Question: What is the assessed value of the property as noted in the document?
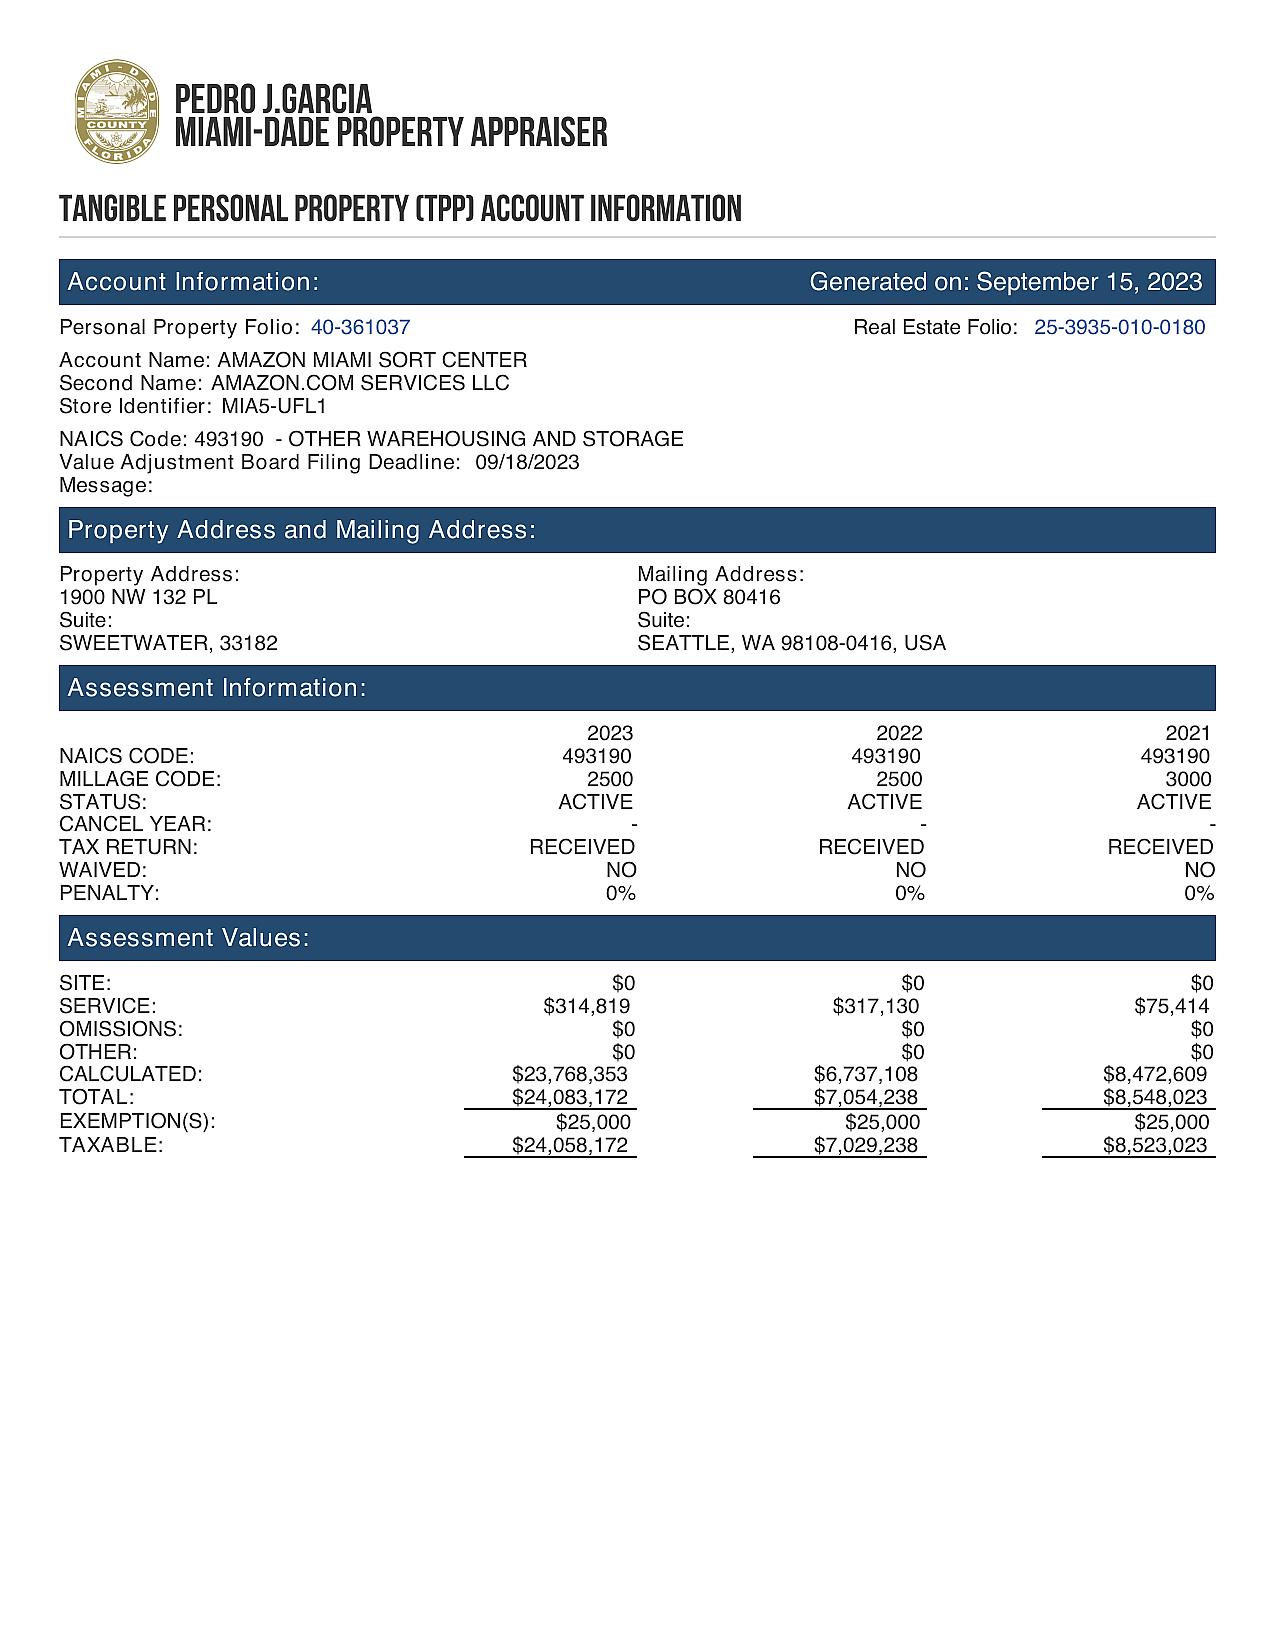
Answer: "$24,058,172 "